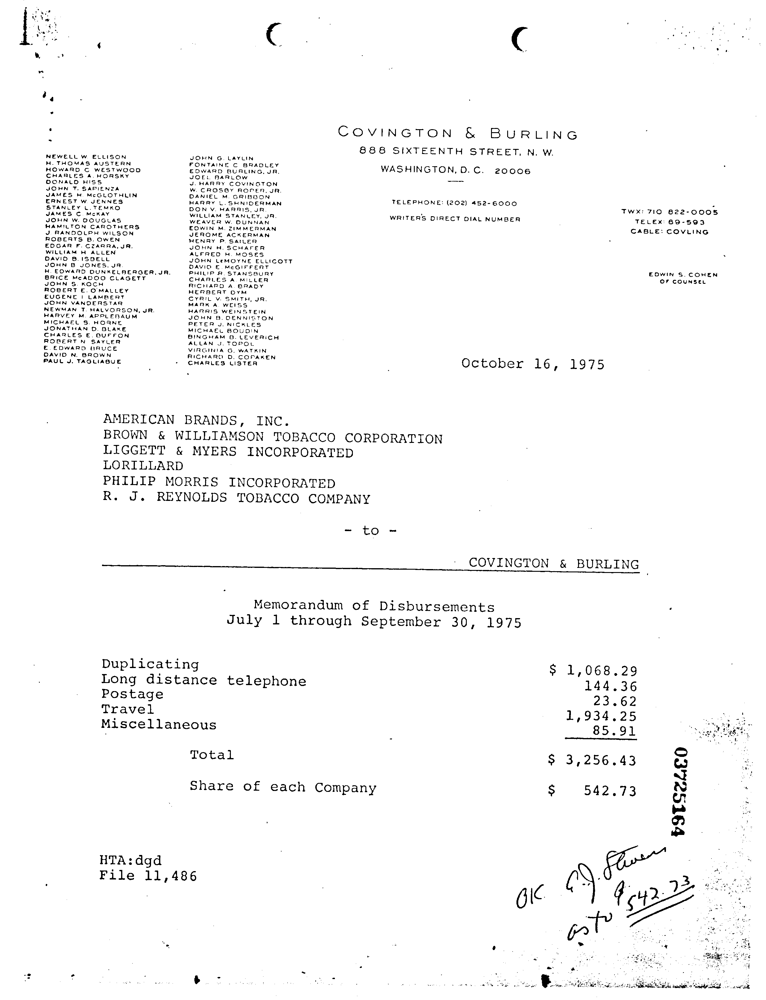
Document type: Invoice